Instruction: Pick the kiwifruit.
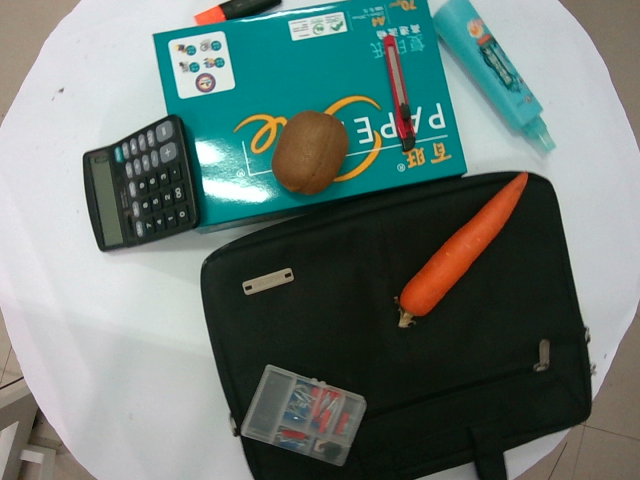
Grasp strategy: vertical